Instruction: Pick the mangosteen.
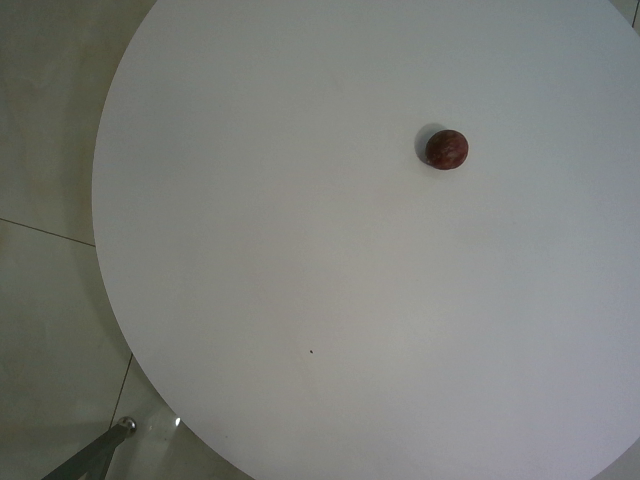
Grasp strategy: vertical